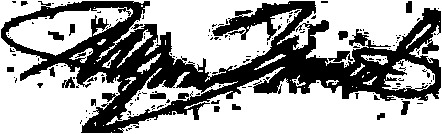
Signature of: myron timothy herrick